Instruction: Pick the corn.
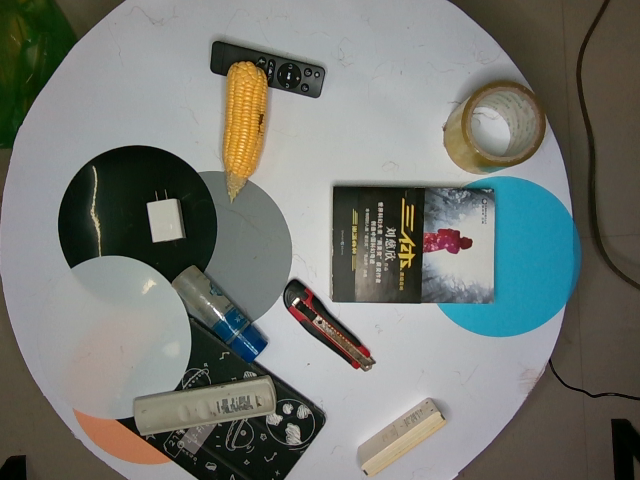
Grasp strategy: vertical